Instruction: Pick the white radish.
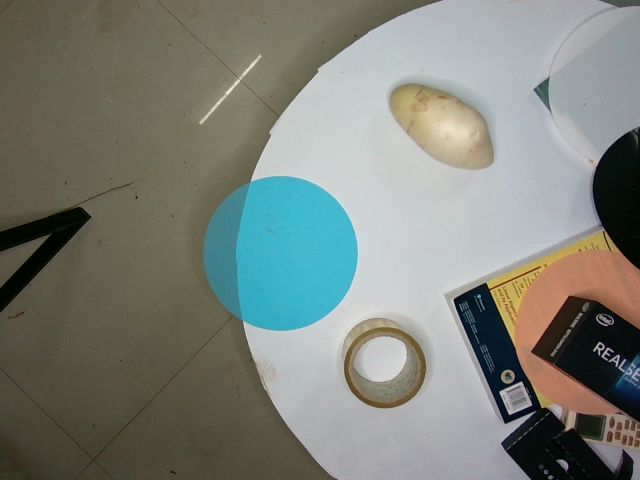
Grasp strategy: vertical